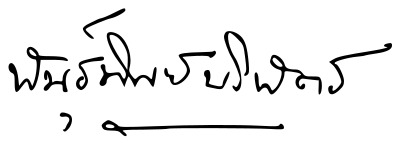
Signature of: phanthip paribatra